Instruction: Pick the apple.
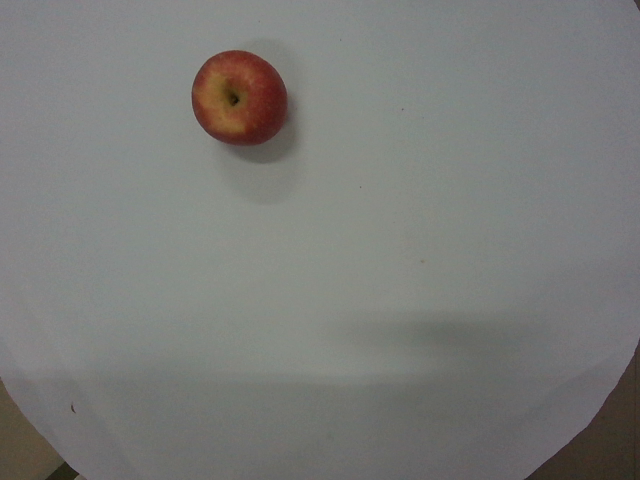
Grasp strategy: vertical